Question: What jurisdiction, city, or county is the document associated with?
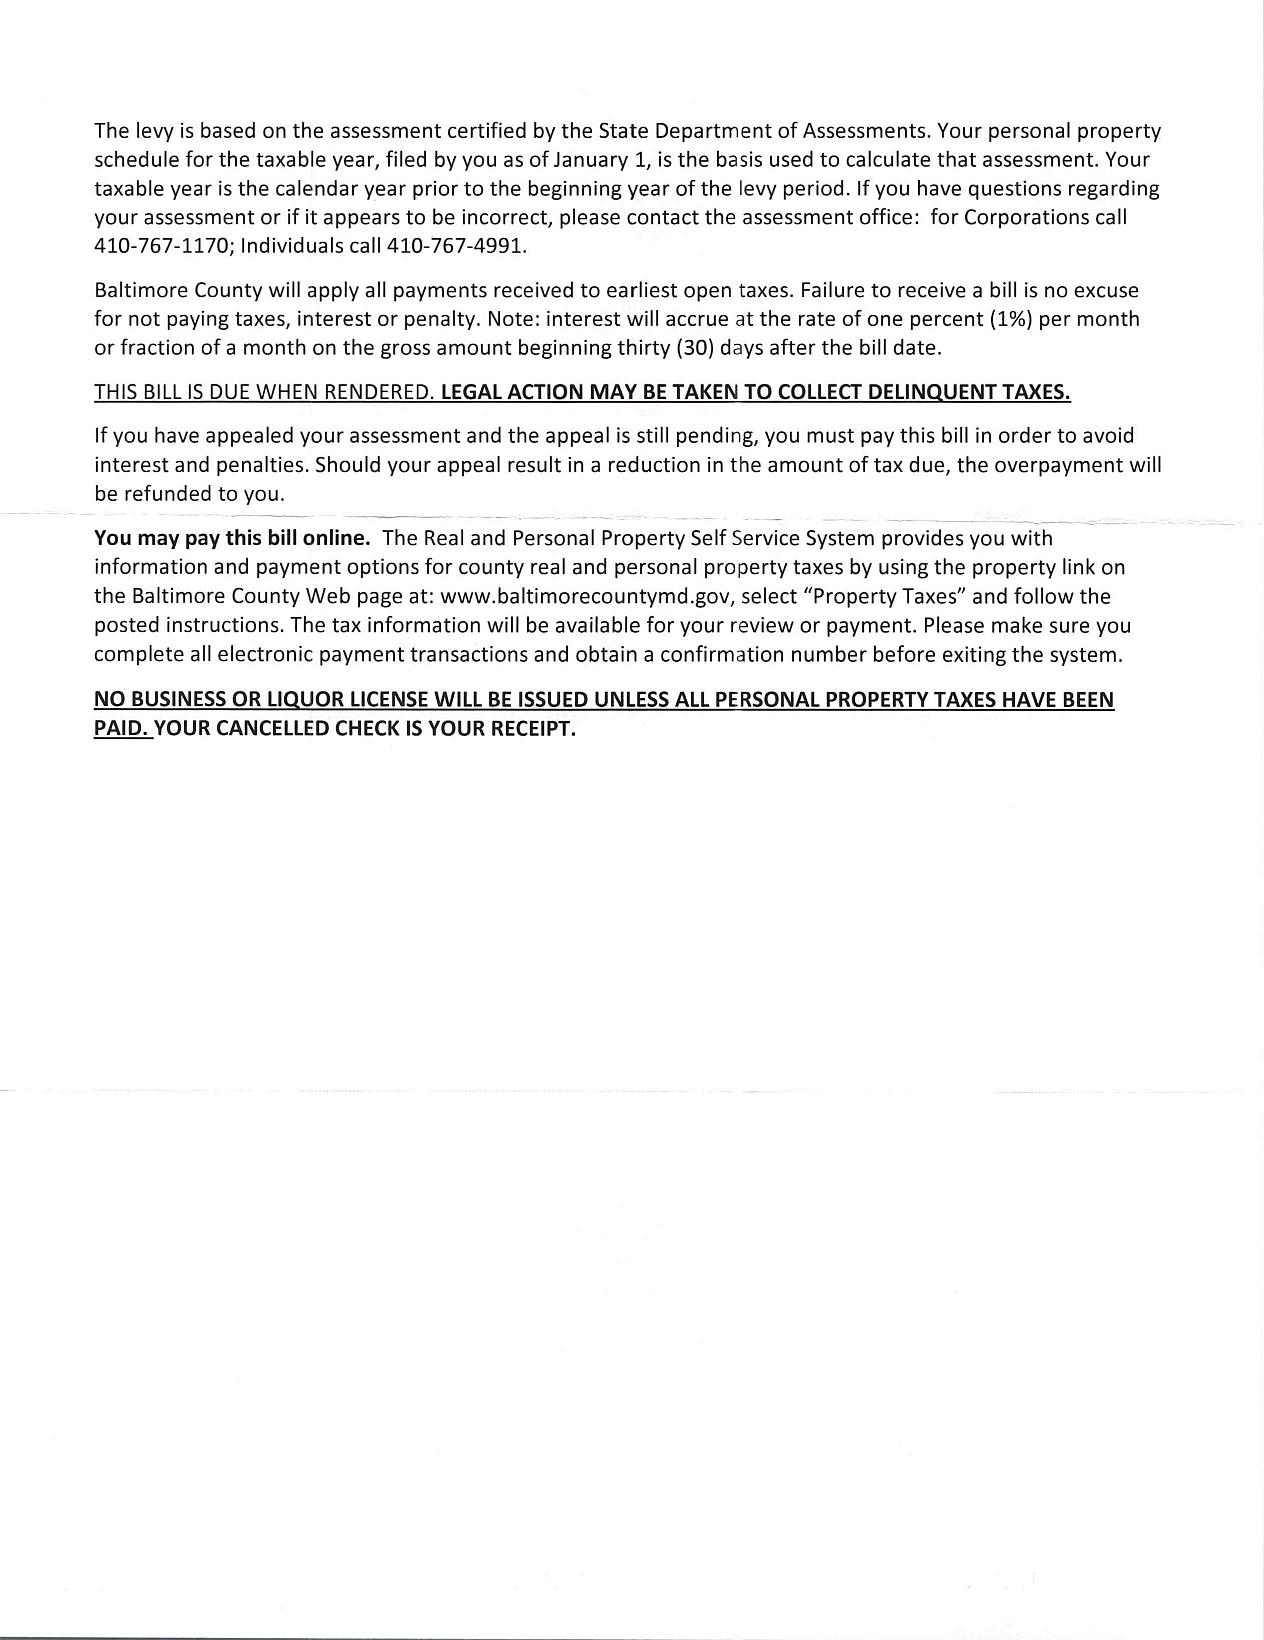
Answer: "Baltimore County"